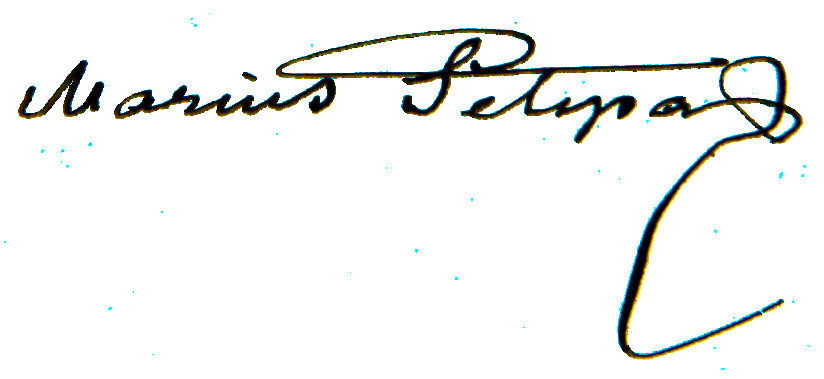
Signature of: marius petipa